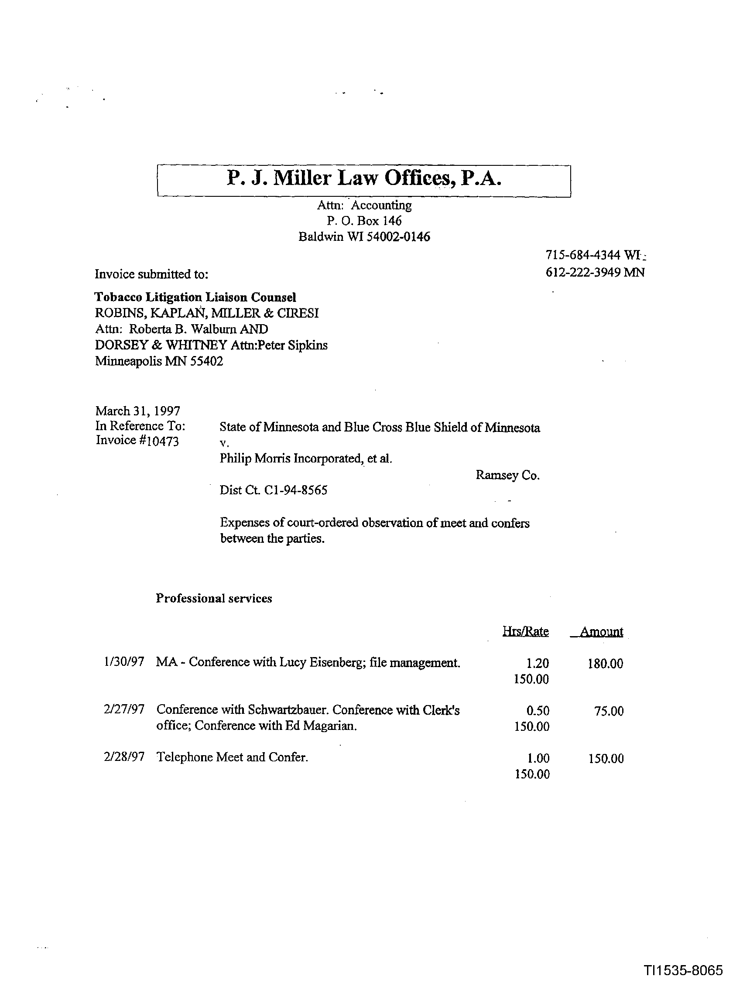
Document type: Invoice